Question: How does the patient history play a role?
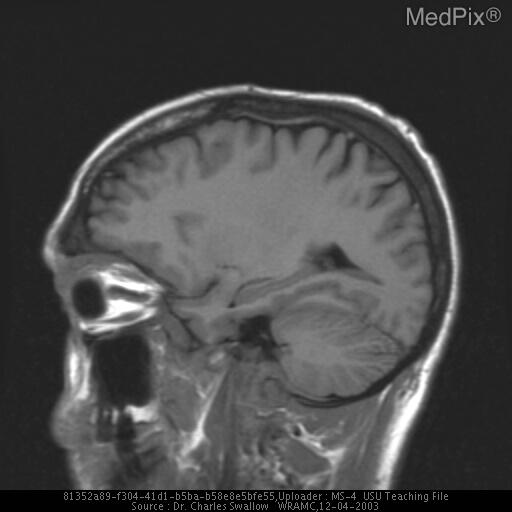
Answer: The patient's history of The patient was diagnosed with pseudotumor cerebri 3 yrs ago and presented for follow up with opthalmology with no complaints or specific symptoms. He did report a 10 lb weight loss over past 18 mos. is key in understanding the case.